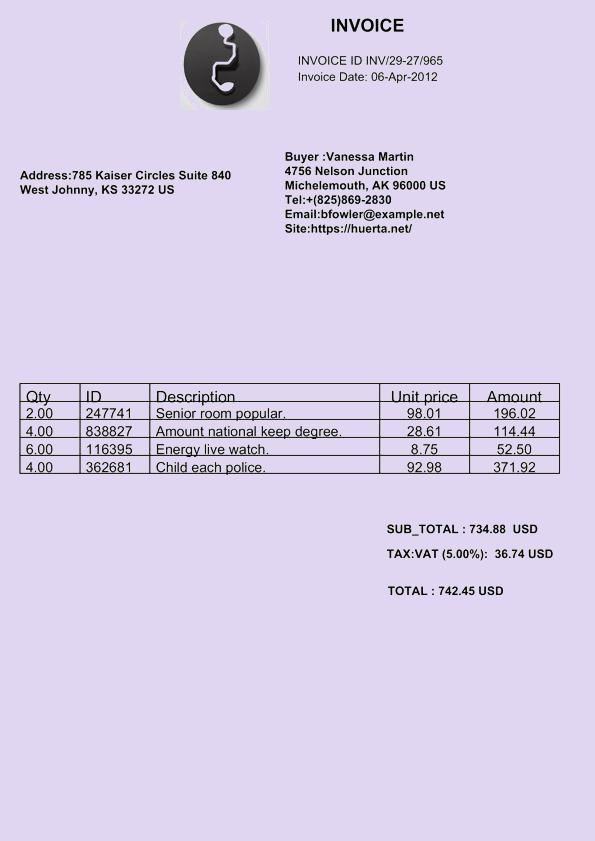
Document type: Invoice